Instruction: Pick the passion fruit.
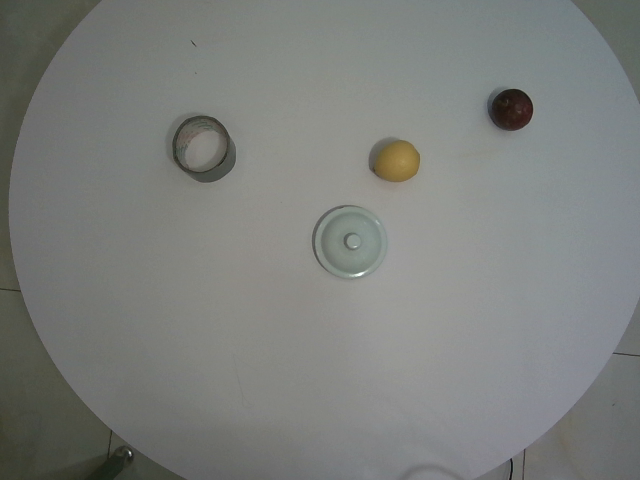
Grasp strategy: vertical